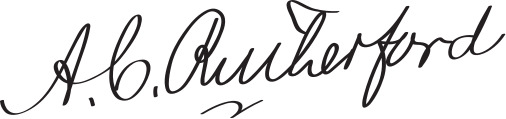
Signature of: alexander cameron rutherford